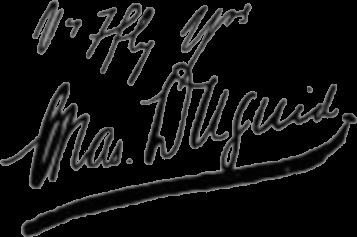
Signature of: charles duguid